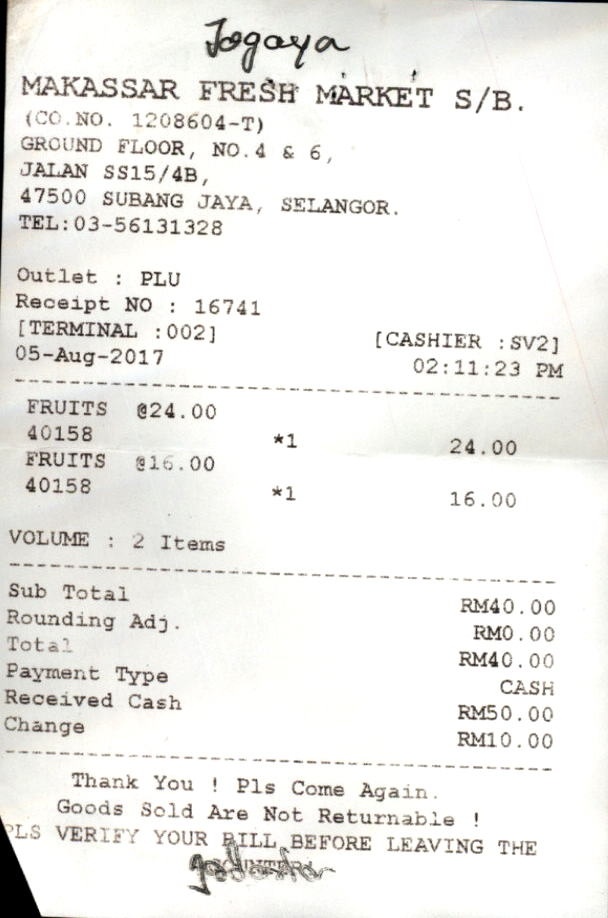
MAKASSAR FRESH MARKET S/B.
(CO.NO. 1208604-T)
GROUND FLOOR, NO. 4 & 6,
JALAN SS15/4B,
47500 SUBANG JAYA, SELANGOR.
TEL:03-56131328
OUTLET : PLU
RECEIPT NO : 16741
[TERMINAL :002]
[CASHIER :SV2]
05-AUG-2017
02:11:23 PM
FRUITS
@24.00
40158
*1
24.00
FRUITS
@16.00
40158
*1
16.00
VOLUME : 2 ITEMS
SUB TOTAL
RM40.00
ROUNDING ADJ.
RM0.00
TOTAL
RM40.00
PAYMENT TYPE
CASH
RECEIVED CASH
RM50.00
CHANGE
RM10.00
THANK YOU ! PLS COME AGAIN.
GOODS SOLD ARE NOT RETURNABLE !
PLS VERIFY YOUR BILL BEFORE LEAVING THE